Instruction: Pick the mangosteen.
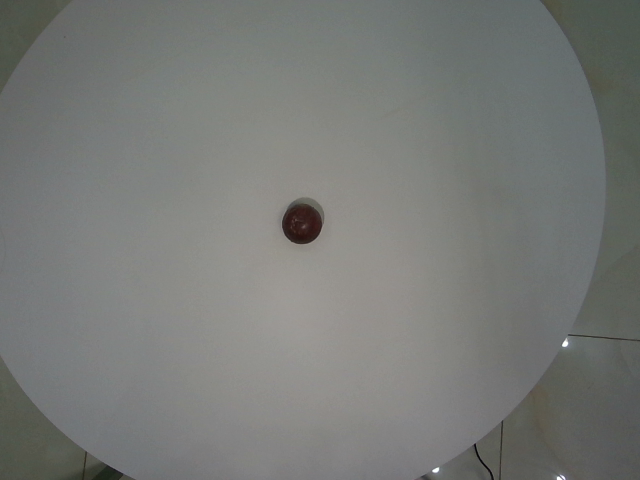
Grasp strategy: vertical